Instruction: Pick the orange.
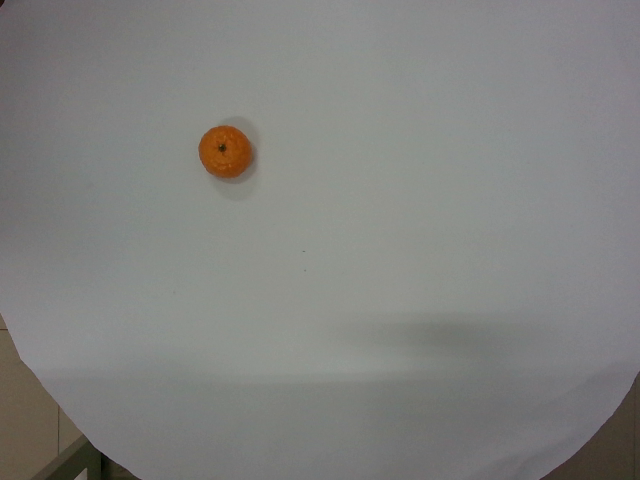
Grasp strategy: vertical